Question: What is the potential diagnosis?
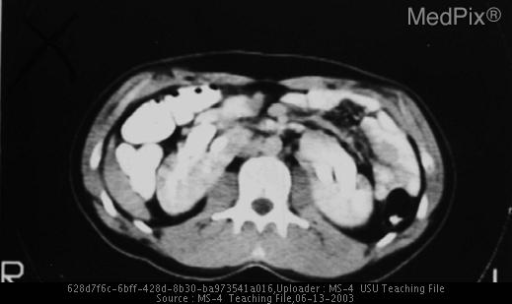
Answer: The possible diagnosis includes Spinal bifida can also cause severe bilateral hydronephrosis but the angiographic picture here is classic and this diagnosis is an "Aunt Minnie".